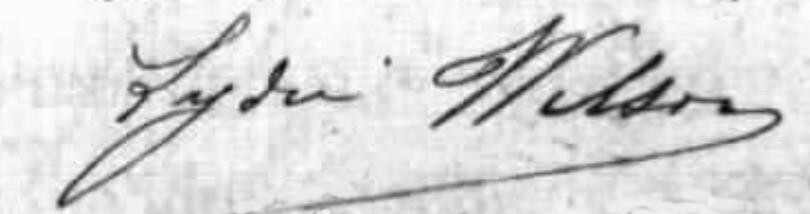
Signature of: lydie wilson